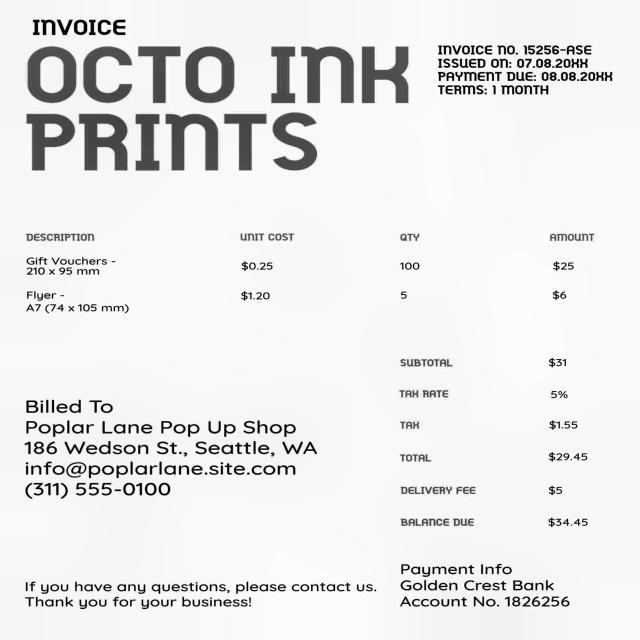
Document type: Invoice